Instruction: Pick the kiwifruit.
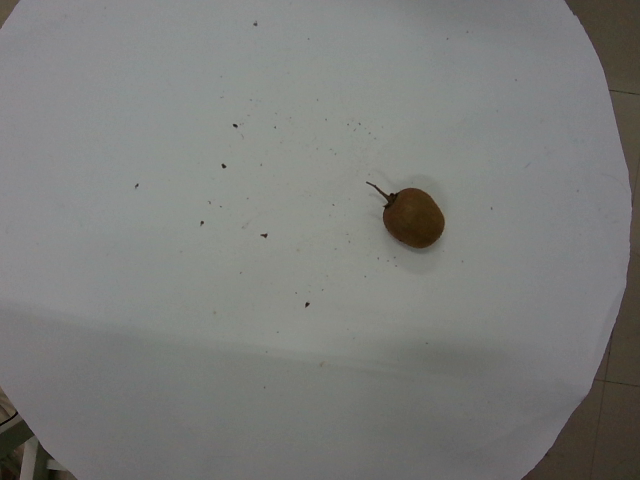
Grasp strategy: vertical